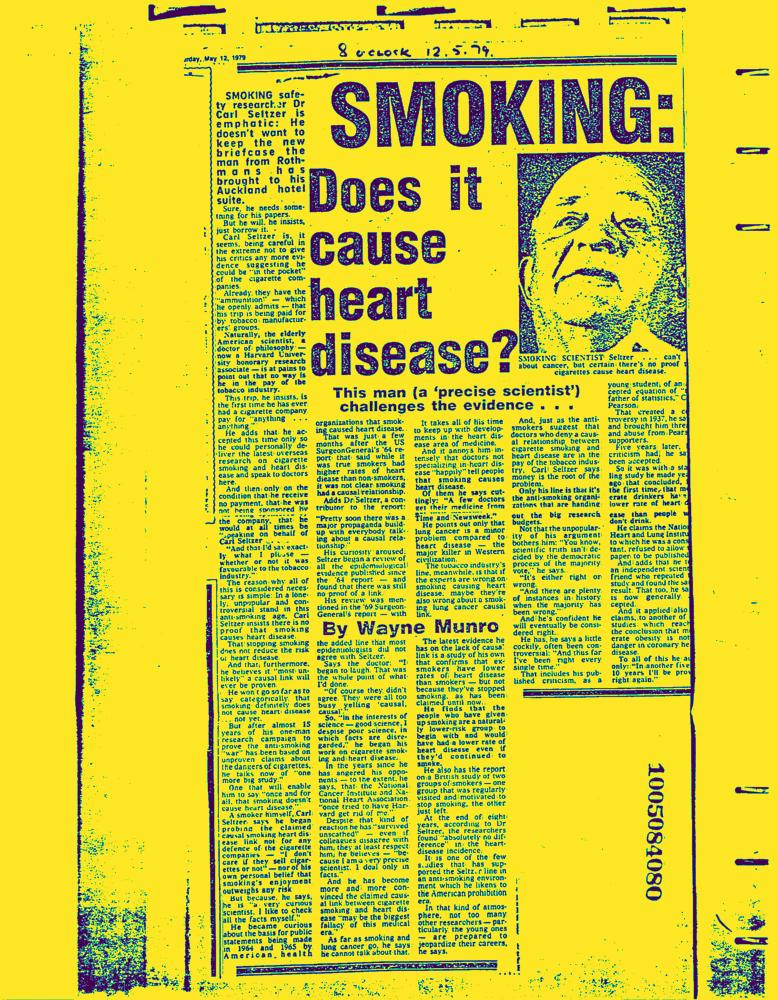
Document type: News-Article